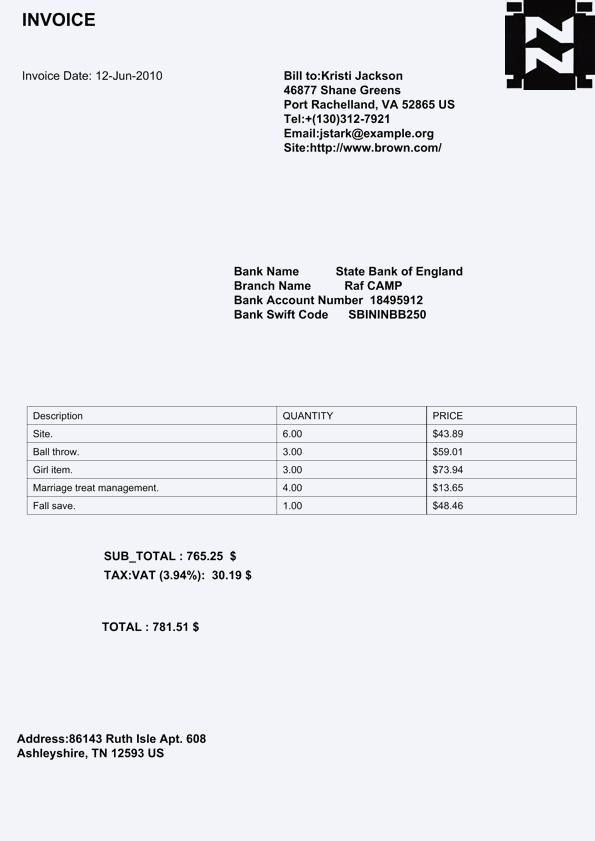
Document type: Invoice